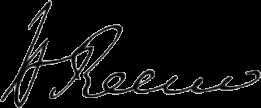
Signature of: henry reeve